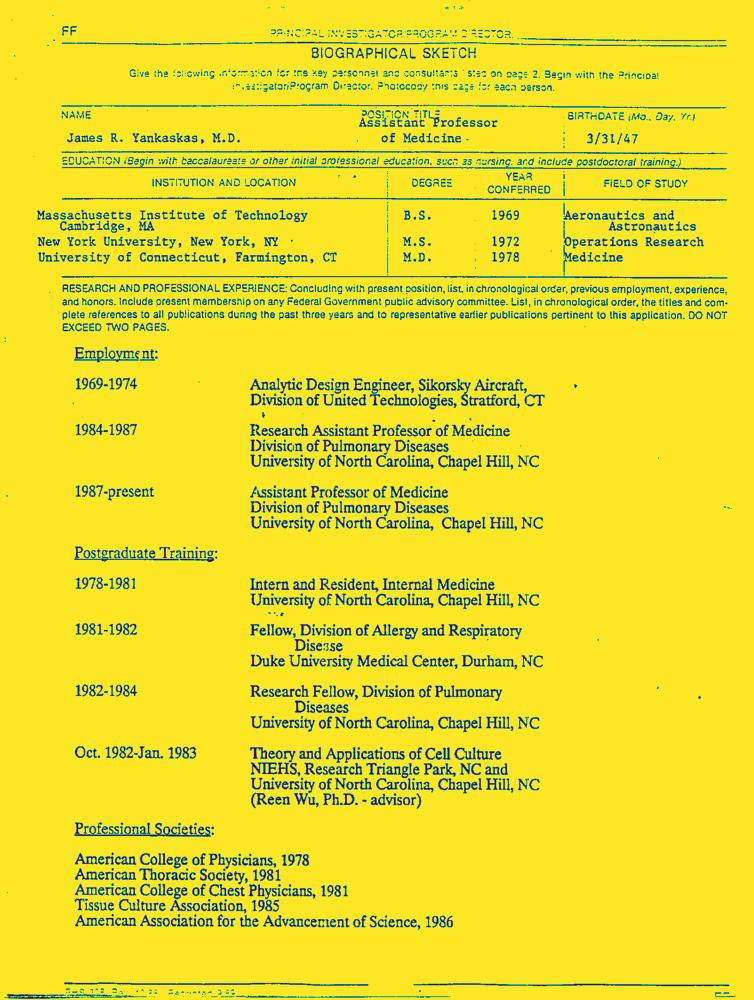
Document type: Resume-Doc